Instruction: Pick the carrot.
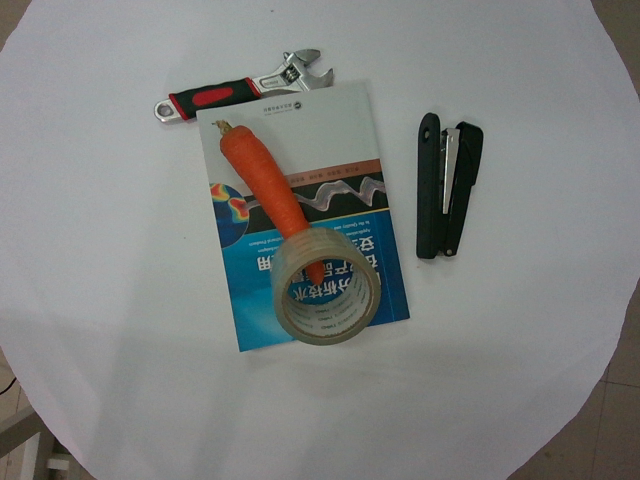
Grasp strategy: vertical